Question: Describe the condition in detail:
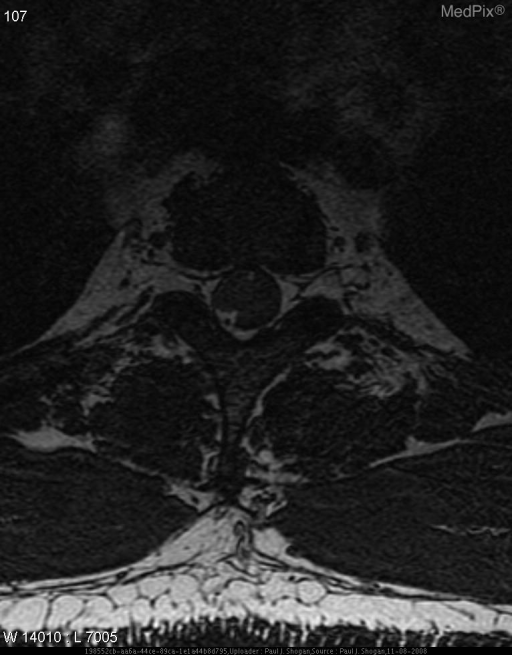
Answer: The disease is discussed as: Meningiomas account for approximately of 25% of all spinal tumors.  The peak incidence is in the fifth and sixth decades, with more than 80% occurring in women.  Ninety percent of spinal meningiomas are intradural, whereas 5% are extradural lesions.  The majority occur in the thoracic spine (80%), followed by cervical spine (15%).  The lumbar spine is an uncommon location.  Most occur lateral to the spinal cord.

Spinal meningiomas are slow-growing neoplasms, and complete tumor removal is achieved in the vast majority of patients.  Less than 10% experience tumor recurrence.  Aggressive tumors and malignant degeneration are rare.

MR scans clearly depict meningioma extension and relationship to the spinal cord.  Most meningiomas are isointense with the spinal cord on T1 weighted images, and may have a slightly higher signal intensity on T2 weighted sequences.  Moderate homogeneous enhancement is visualized following contrast administration.  Most spinal meningiomas have a broad-based dural attachment, and a dural “tail” is sometimes seen.  Occasionally, densely calcified meningiomas are hypointense and show minimal contrast enhancement.